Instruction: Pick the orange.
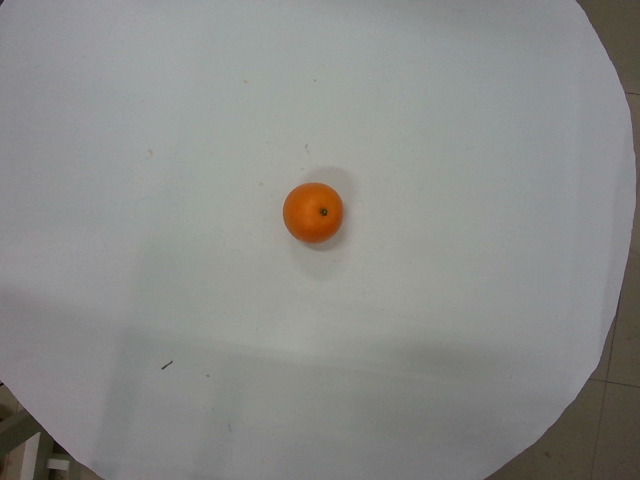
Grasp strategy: vertical